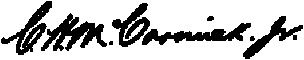
Signature of: cyrus hall mccormick ii